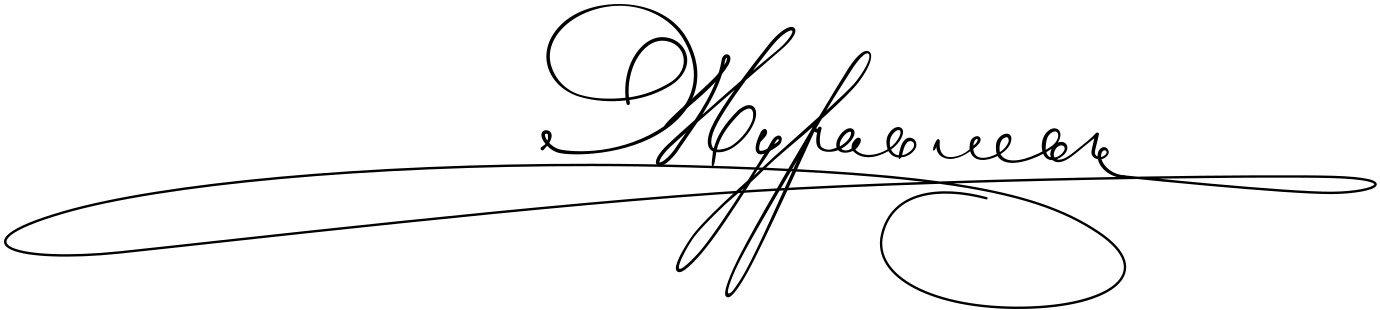
Signature of: yakov zhuravlyov